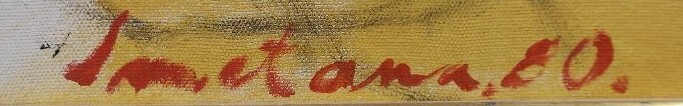
Signature of: jan smetana